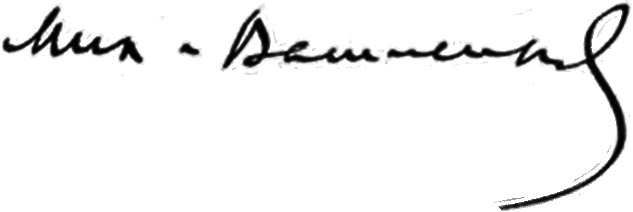
Signature of: mykola vasylenko